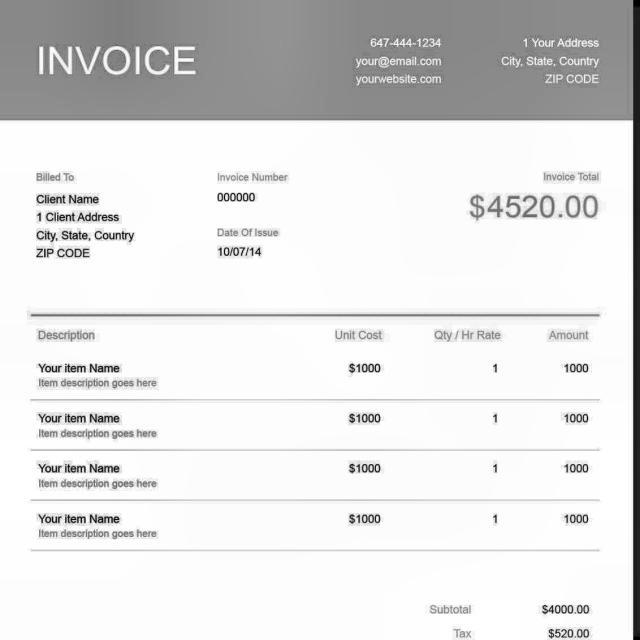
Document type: Invoice